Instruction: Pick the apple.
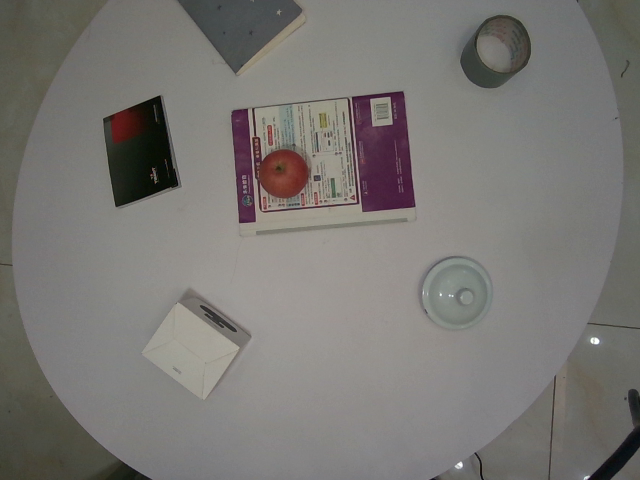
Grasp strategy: vertical